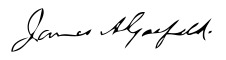
Signature of: james a garfield